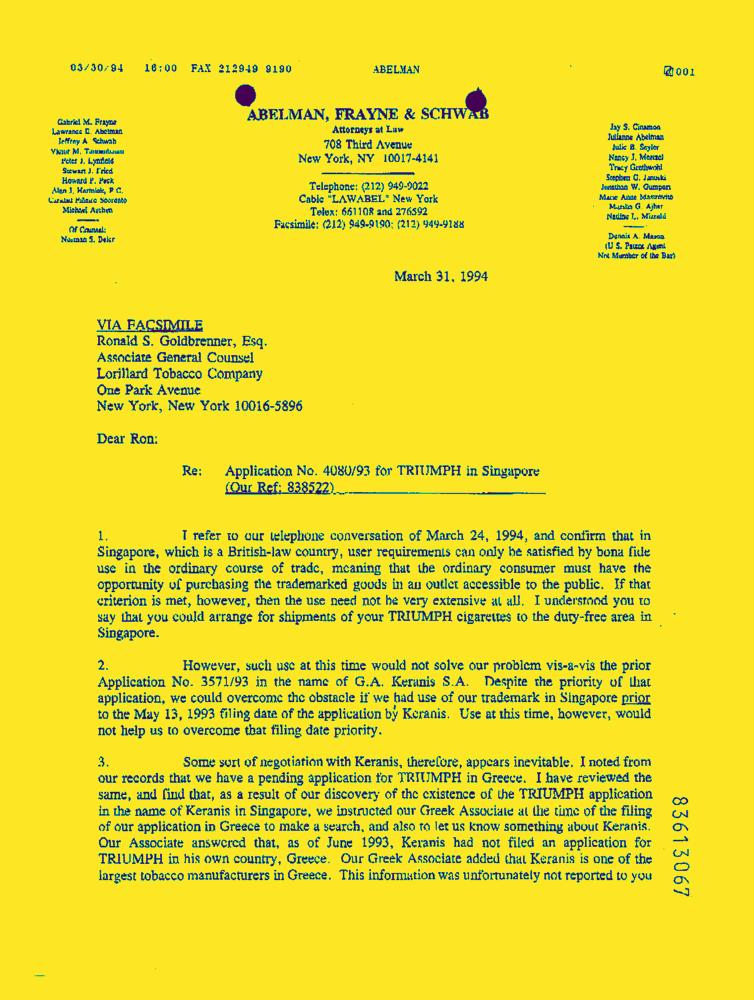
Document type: Letter-Doc